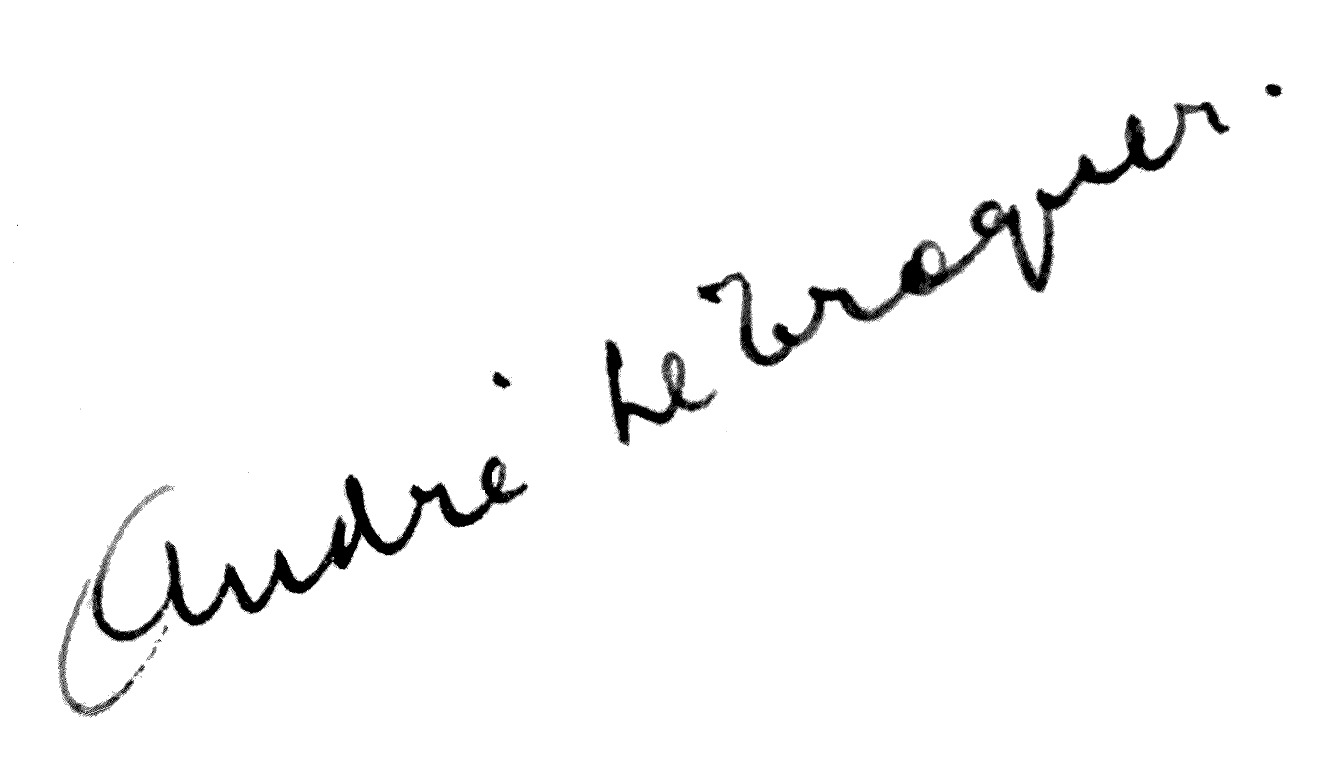
Signature of: andré le troquer